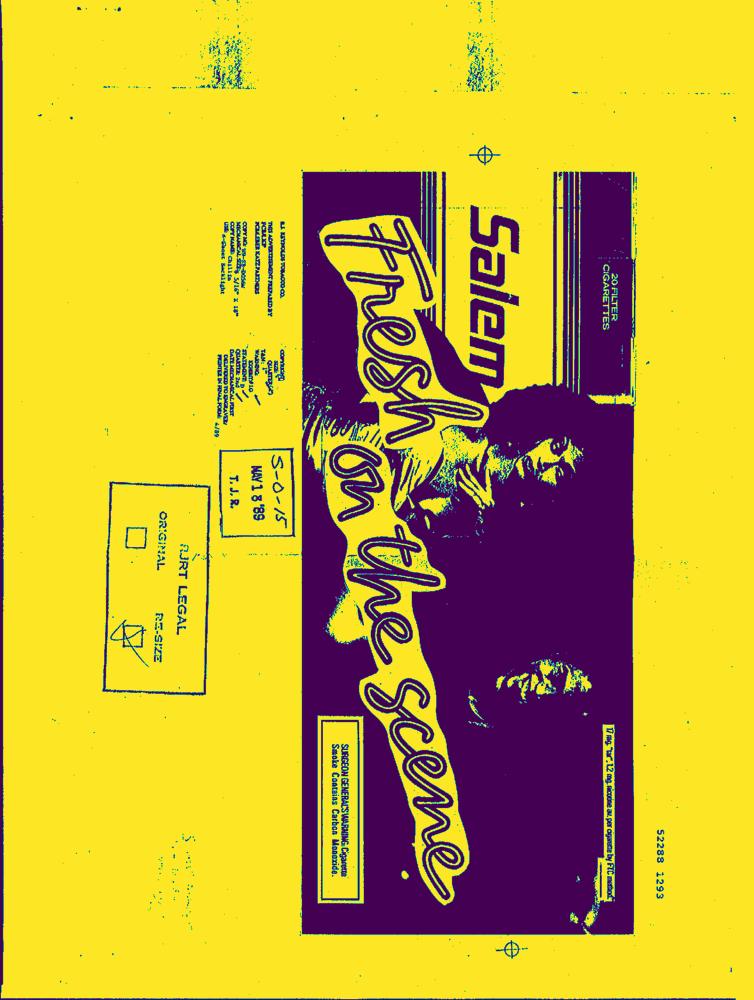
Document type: AD